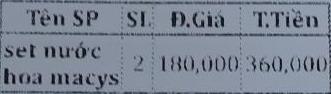
<table>
<tr>
<th>Tên SP</th>
<th>SL.</th>
<th>Đ.Giá</th>
<th>T.Tiền</th>
</tr>
<tr>
<td>set nước hoa macys</td>
<td>2</td>
<td>180,000</td>
<td>360,000</td>
</tr>
</table>